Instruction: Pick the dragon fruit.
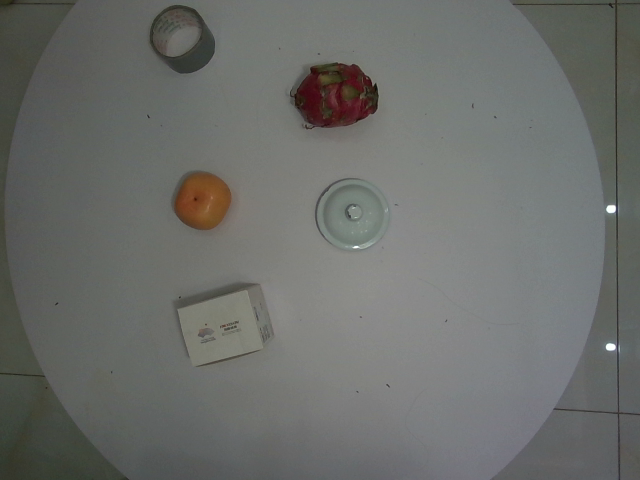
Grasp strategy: vertical